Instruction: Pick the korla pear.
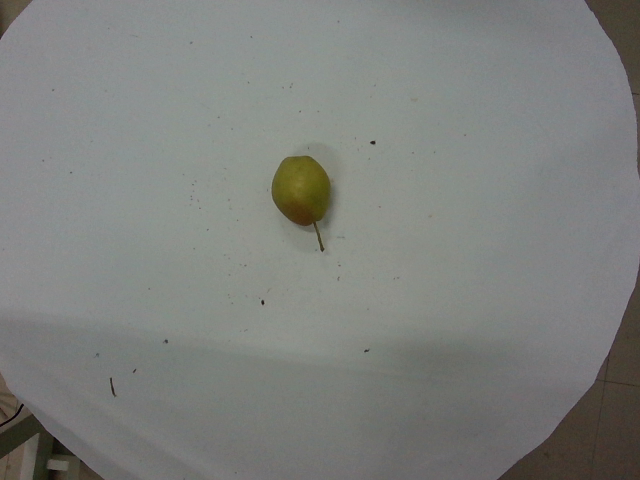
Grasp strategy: vertical